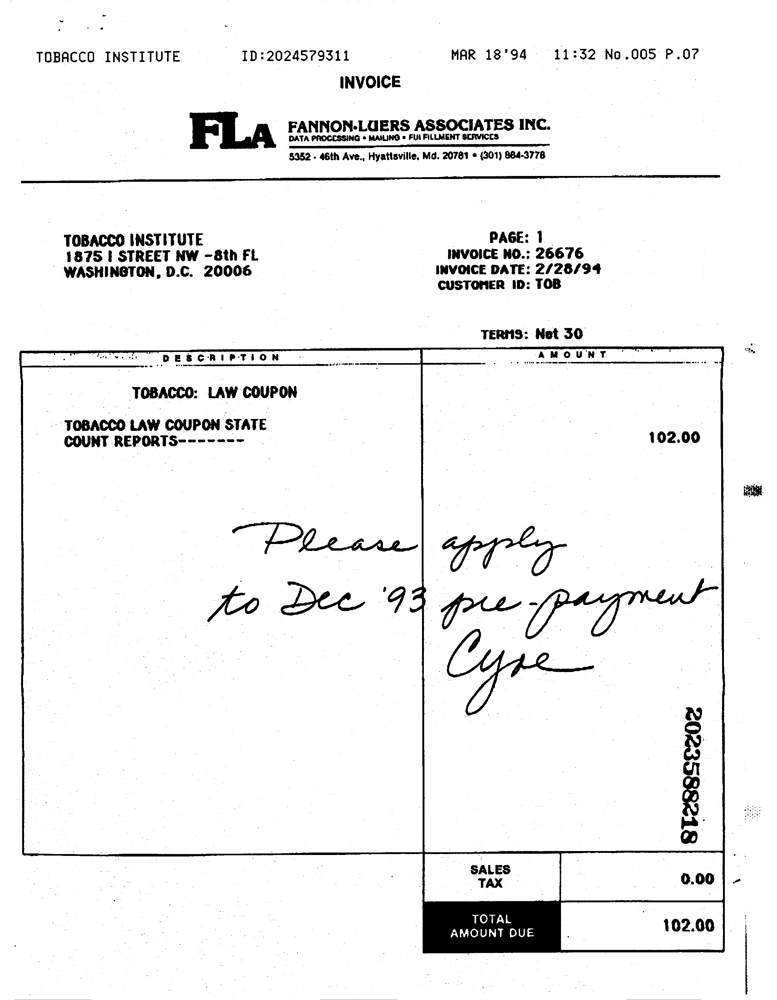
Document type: Invoice